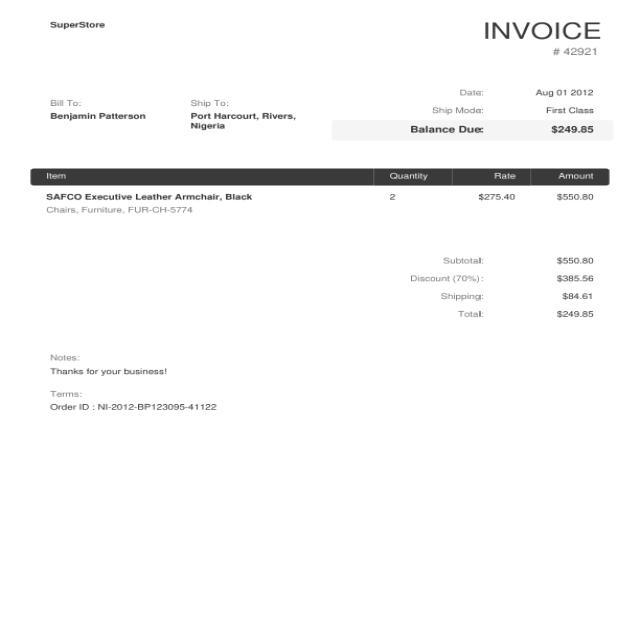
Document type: Invoice